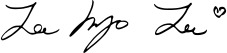
Signature of: lee hyori